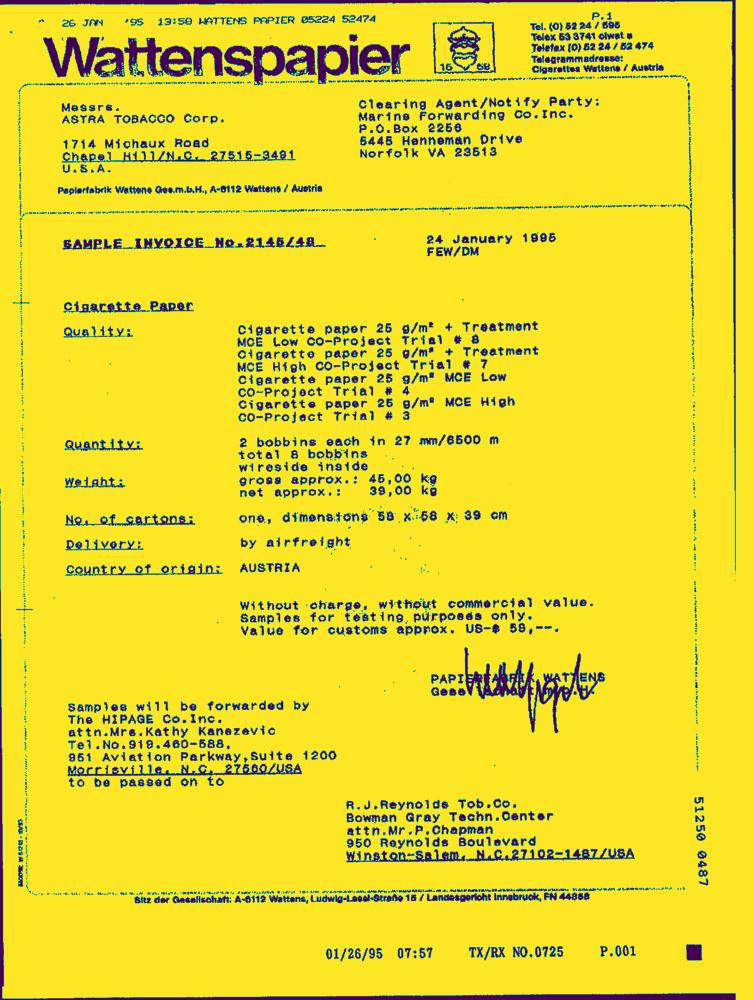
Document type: Invoice-Doc